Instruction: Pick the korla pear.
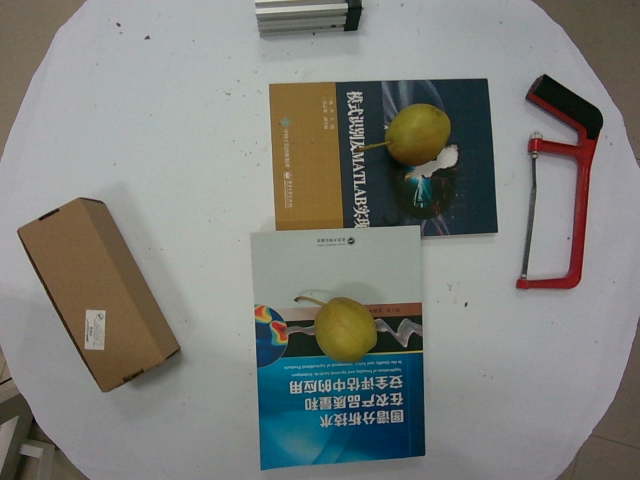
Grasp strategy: vertical